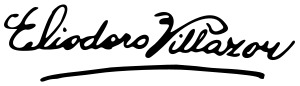
Signature of: eliodoro villazón